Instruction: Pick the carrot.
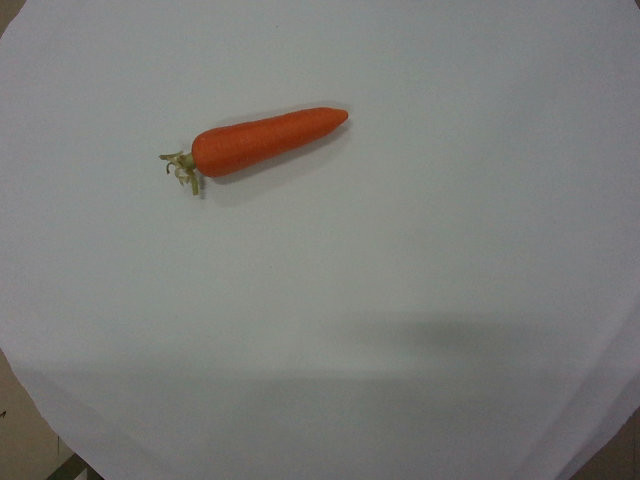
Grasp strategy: vertical